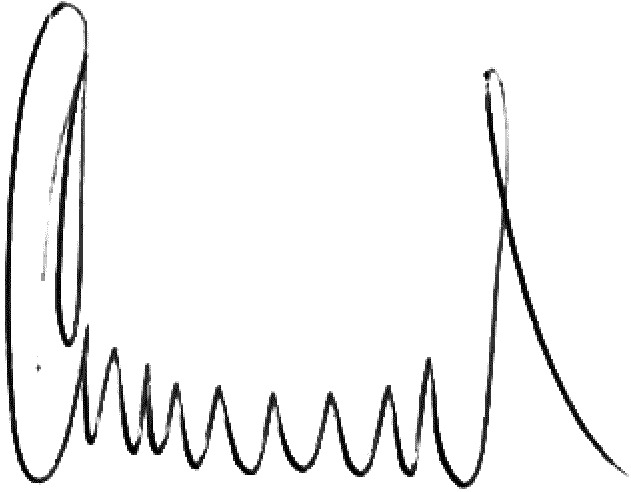
Signature of: samoilenko yurii pavlovych